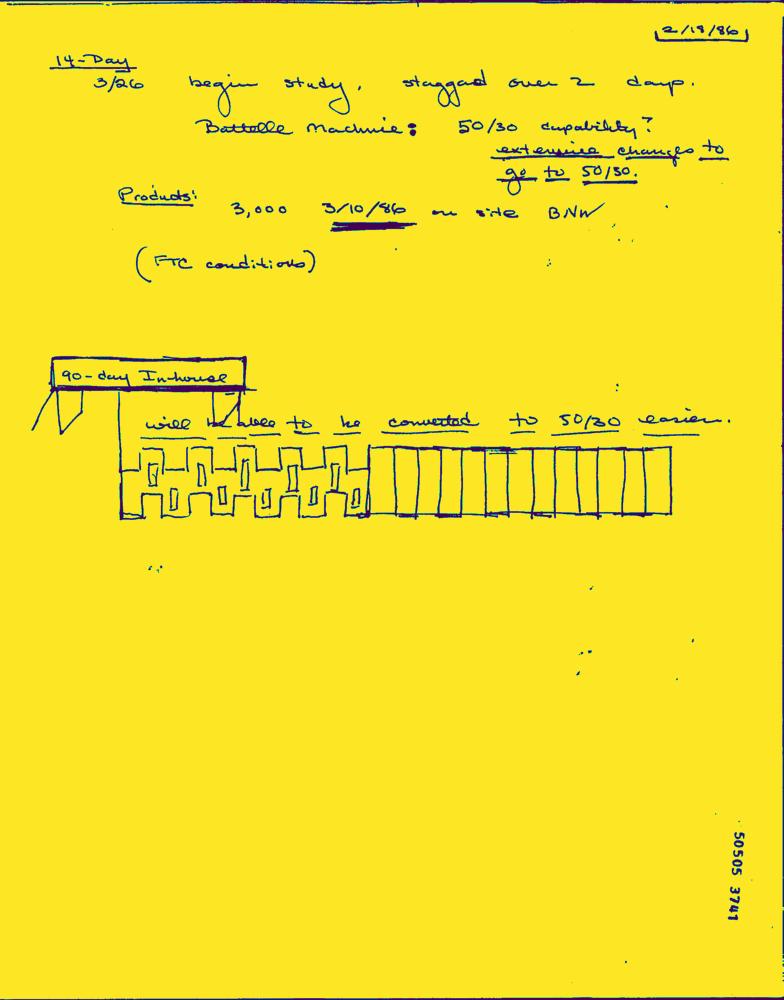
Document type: Hand-Written